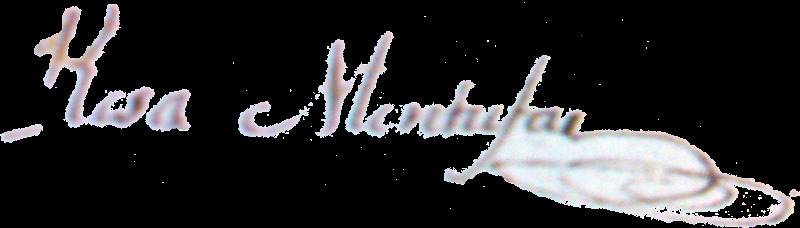
Signature of: rosa de montúfar